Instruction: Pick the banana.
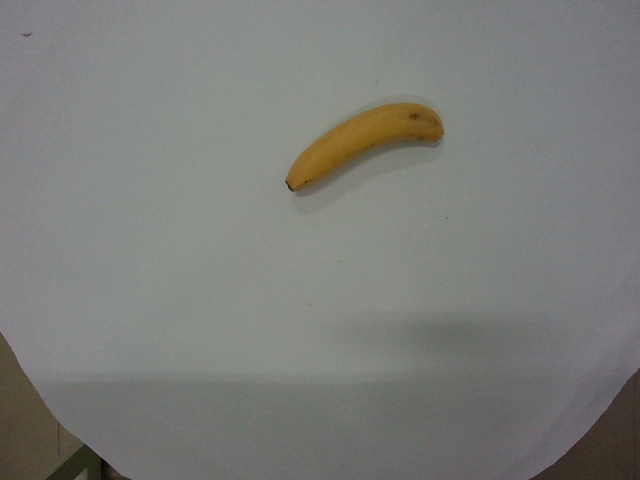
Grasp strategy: vertical